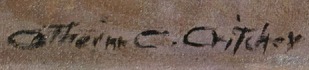
Signature of: catharine carter critcher